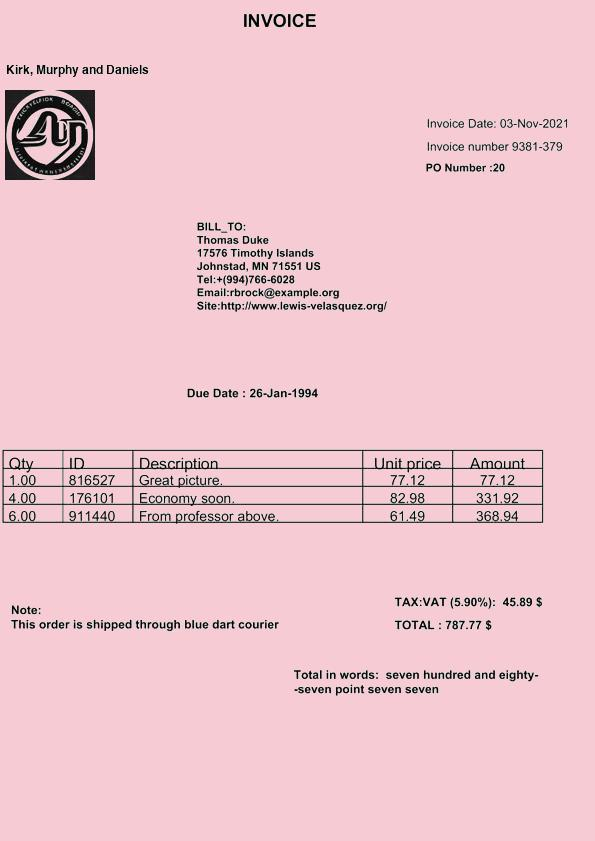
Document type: Invoice